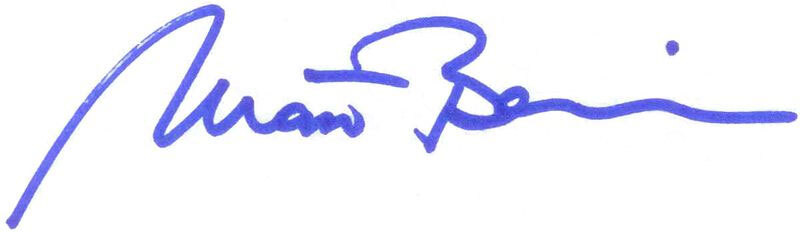
Signature of: matt bevin